Question: What is the suspected problem?
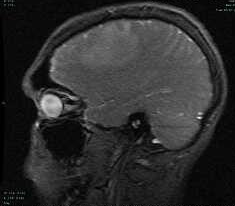
Answer: The findings suggest Large homogeneously enhancing lesion based in the dura of the falx, and pressing on the anterior cerebral hemisphere.  There is rightward mass effect on the falx as well as inferior displacement of the body of the corpus callosum with partial effacement of the third ventricle.  The mass looks extraaxial, but has intraaxial vasogengenic edema in frontal lobes surrounding the mass.. Sagital MR T2 FGRE. The patient might have a history of 21 y.o. man with a new onset seizure and severe headaches..